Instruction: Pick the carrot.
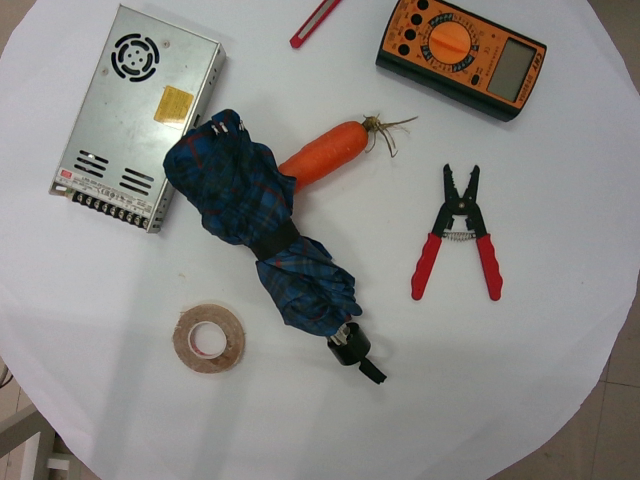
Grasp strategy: vertical